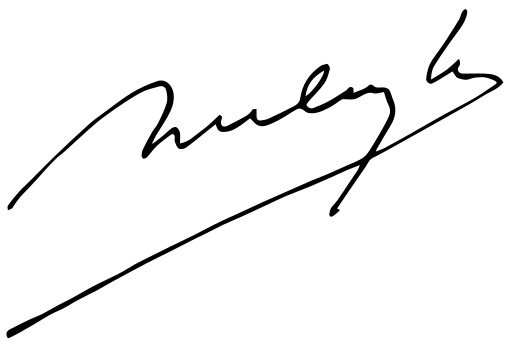
Signature of: ahmad madghari